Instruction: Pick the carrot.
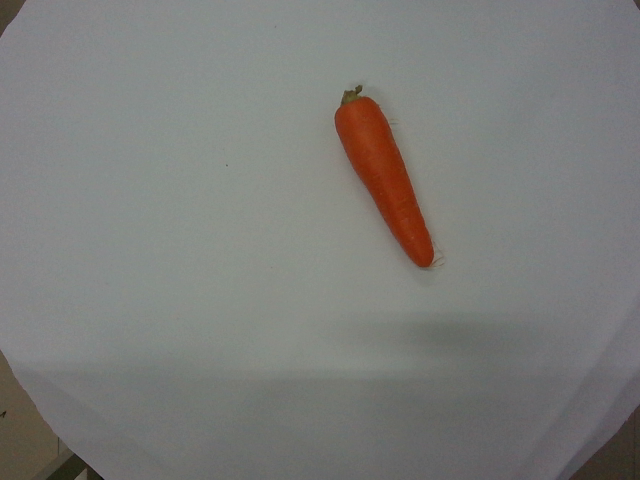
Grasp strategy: vertical